Question: Talk about the condition:
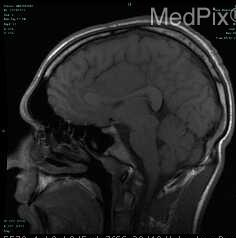
Answer: The disease is discussed as: The most common extraaxial neoplasm of the brain, meningiomas, often affect middle-aged women.  They account for 15-20% of all primary brain tumors. They are most commonly found in the parasagittal dura, convexities, sphenoid wing, cerebellopontine angle cistern, and olfactory groove.  Up to 90% are supratentorial, and 1% occur outside the CNS (presumably due to arachnoid rests).  Less than 10% cause symptoms, with the majority discovered incidentally or at autopsy or on brain imaging.

On CT, they are typically hyperdense, with up to 20% demonstrating calcification.  On MR, they are typically well-circumscribed and iso- to hypointense on T1, iso- to hyperintense on T2, and strongly enhancing.  A dural tail is seen in up to 72%, which is thought to represent a neoplastic infiltration or a reactive fibrovascular proliferation of the meninges.  This finding is suggestive but not specific, however.  Similarly, a distinct cleft of arachnoid with trapped CSF and vessels is common.  Meningiomas typically take one of two forms, either “globose” (spherical) or “en plaque” (flat).

Meningiomas may encase and narrow vessels, and incite a varying amount of edema, depending on location (cerebral cortical lesions have more edema, basal cisterns – less).  Bony changes may be hyperostotic or osteolytic, mimicking Paget’s or fibrous dysplasia.  On angiography, the “in-law” sign has been described (coming early and staying late) with an early blush and delayed washout.  Due to their vascularity, preoperative embolization can be performed (particularly at the skull base, where the lesions may be unresectable).

Malignant meningiomas, a rare variant, demonstrate rapid growth or intraparenchymal invasion.  These are associated with a higher rate of recurrence – 75%, versus a recurrence rate of 3-7% for benign meningiomas.